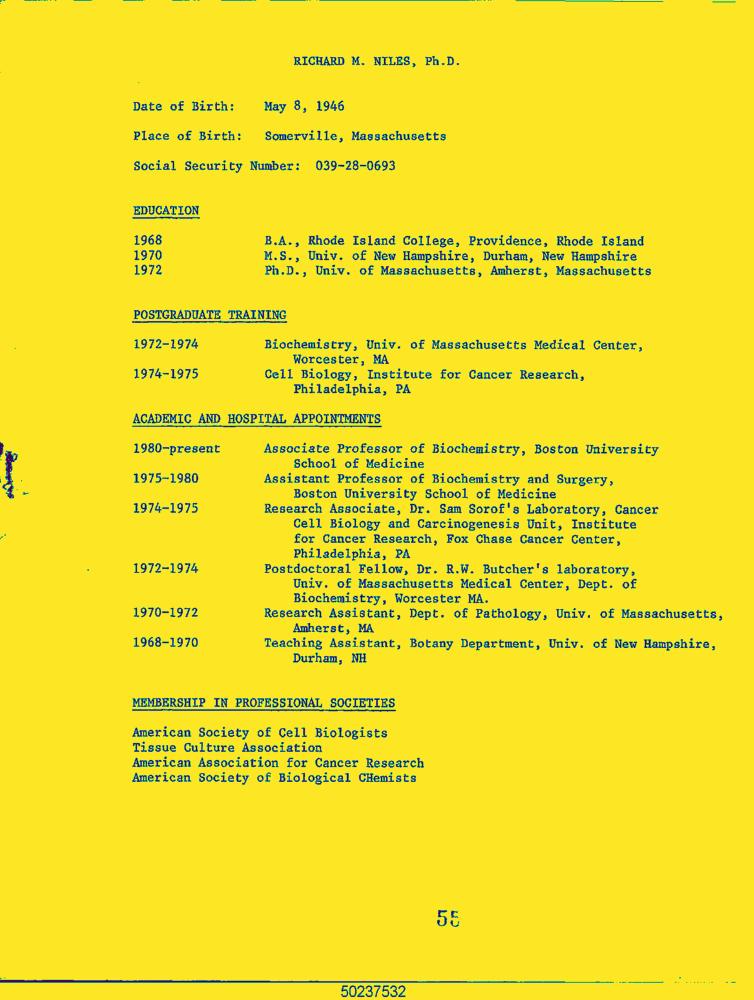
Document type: Resume-Doc